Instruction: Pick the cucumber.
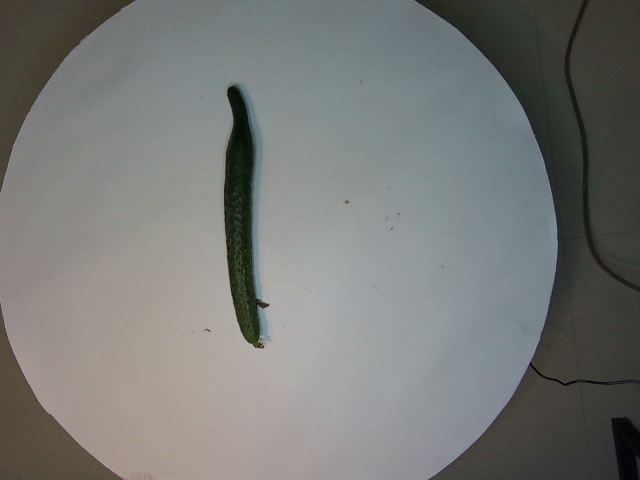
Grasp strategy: vertical